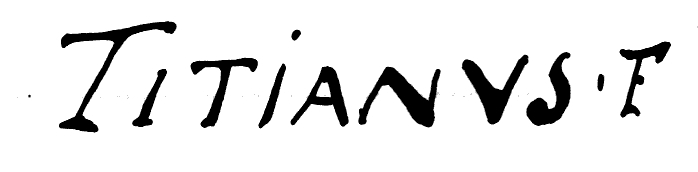
Signature of: titian